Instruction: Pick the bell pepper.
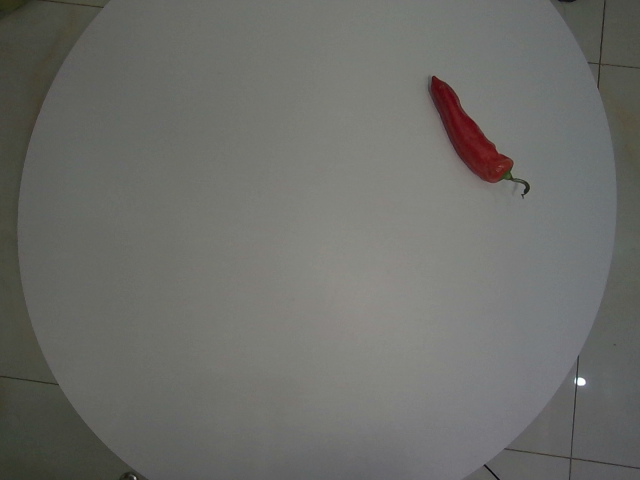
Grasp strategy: vertical